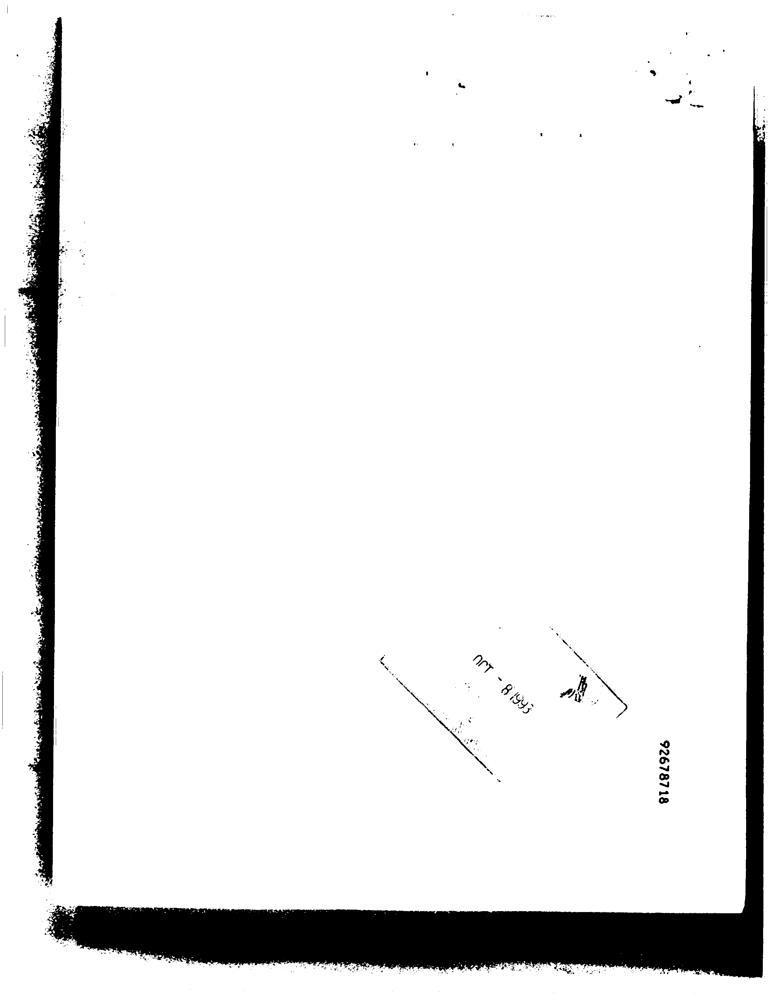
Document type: Invoice